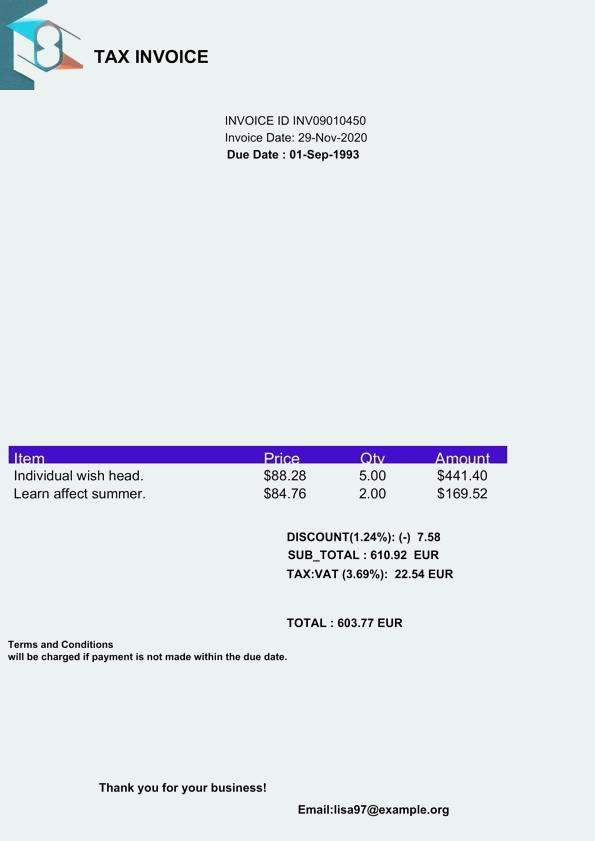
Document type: Invoice